Question: What jurisdiction, city, or county is the document associated with?
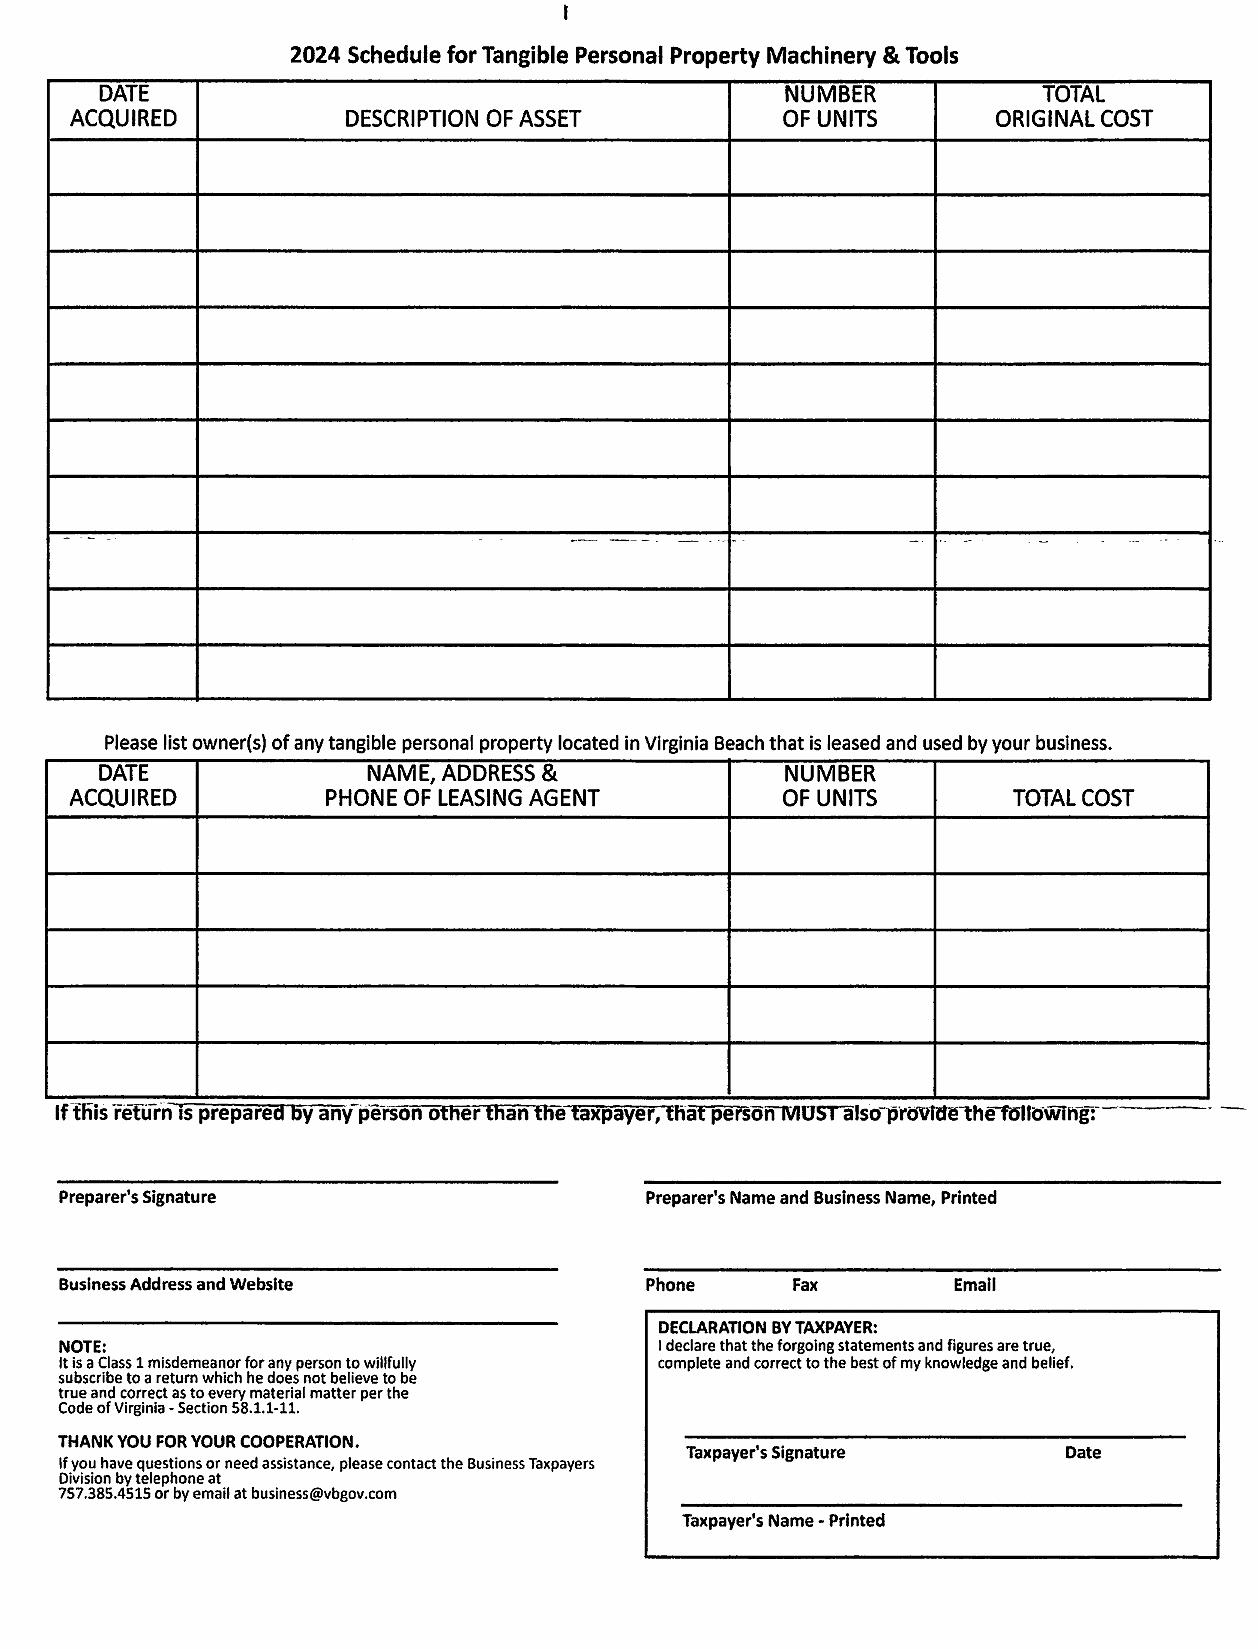
Answer: "Virginia Beach"